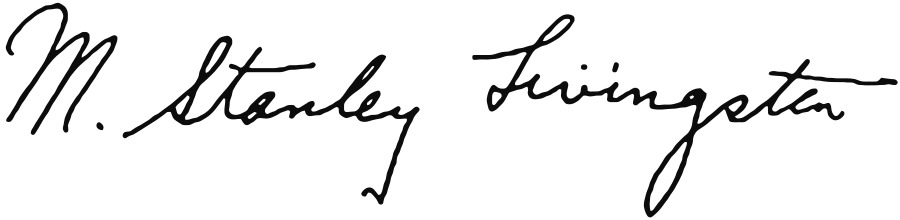
Signature of: m stanley livingston